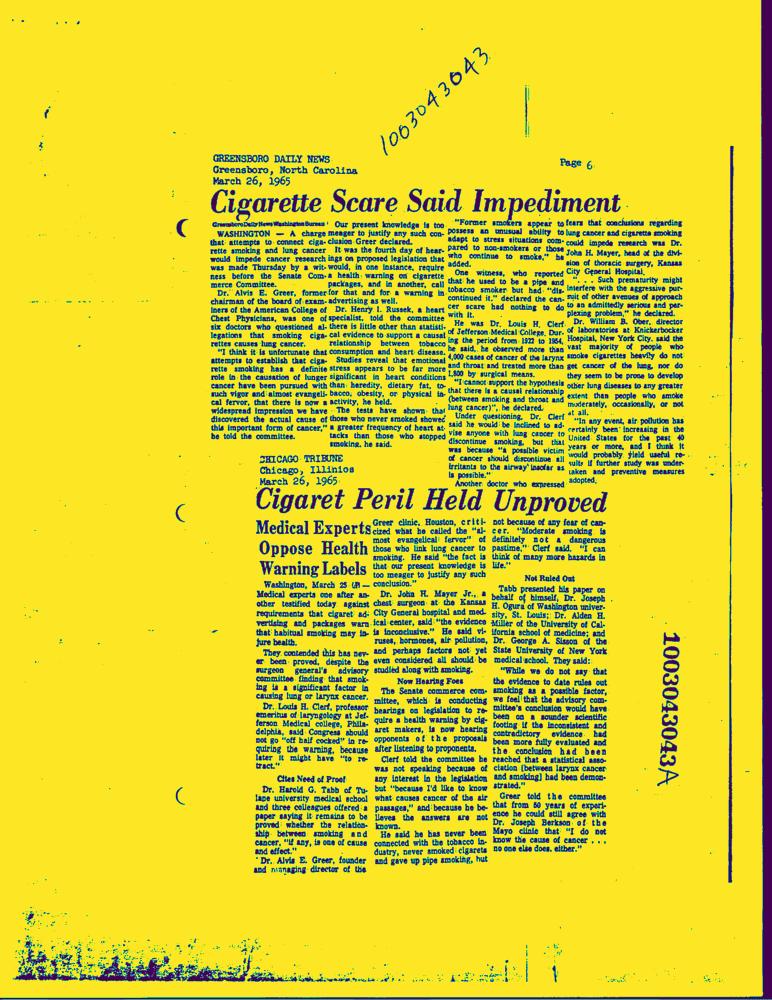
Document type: News-Article